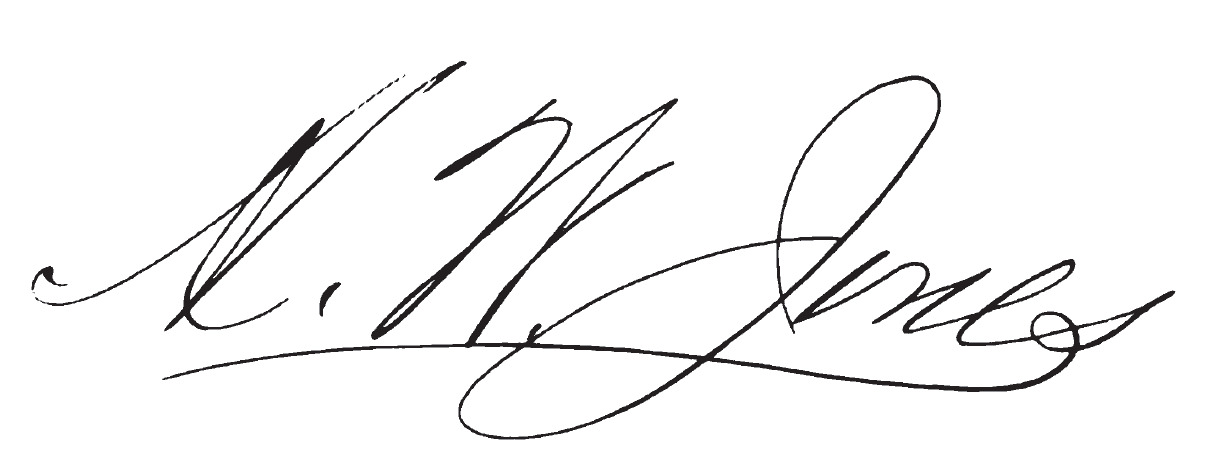
Signature of: asa w jones